Question: What type of tax is indicated in the document, personal property or real estate?
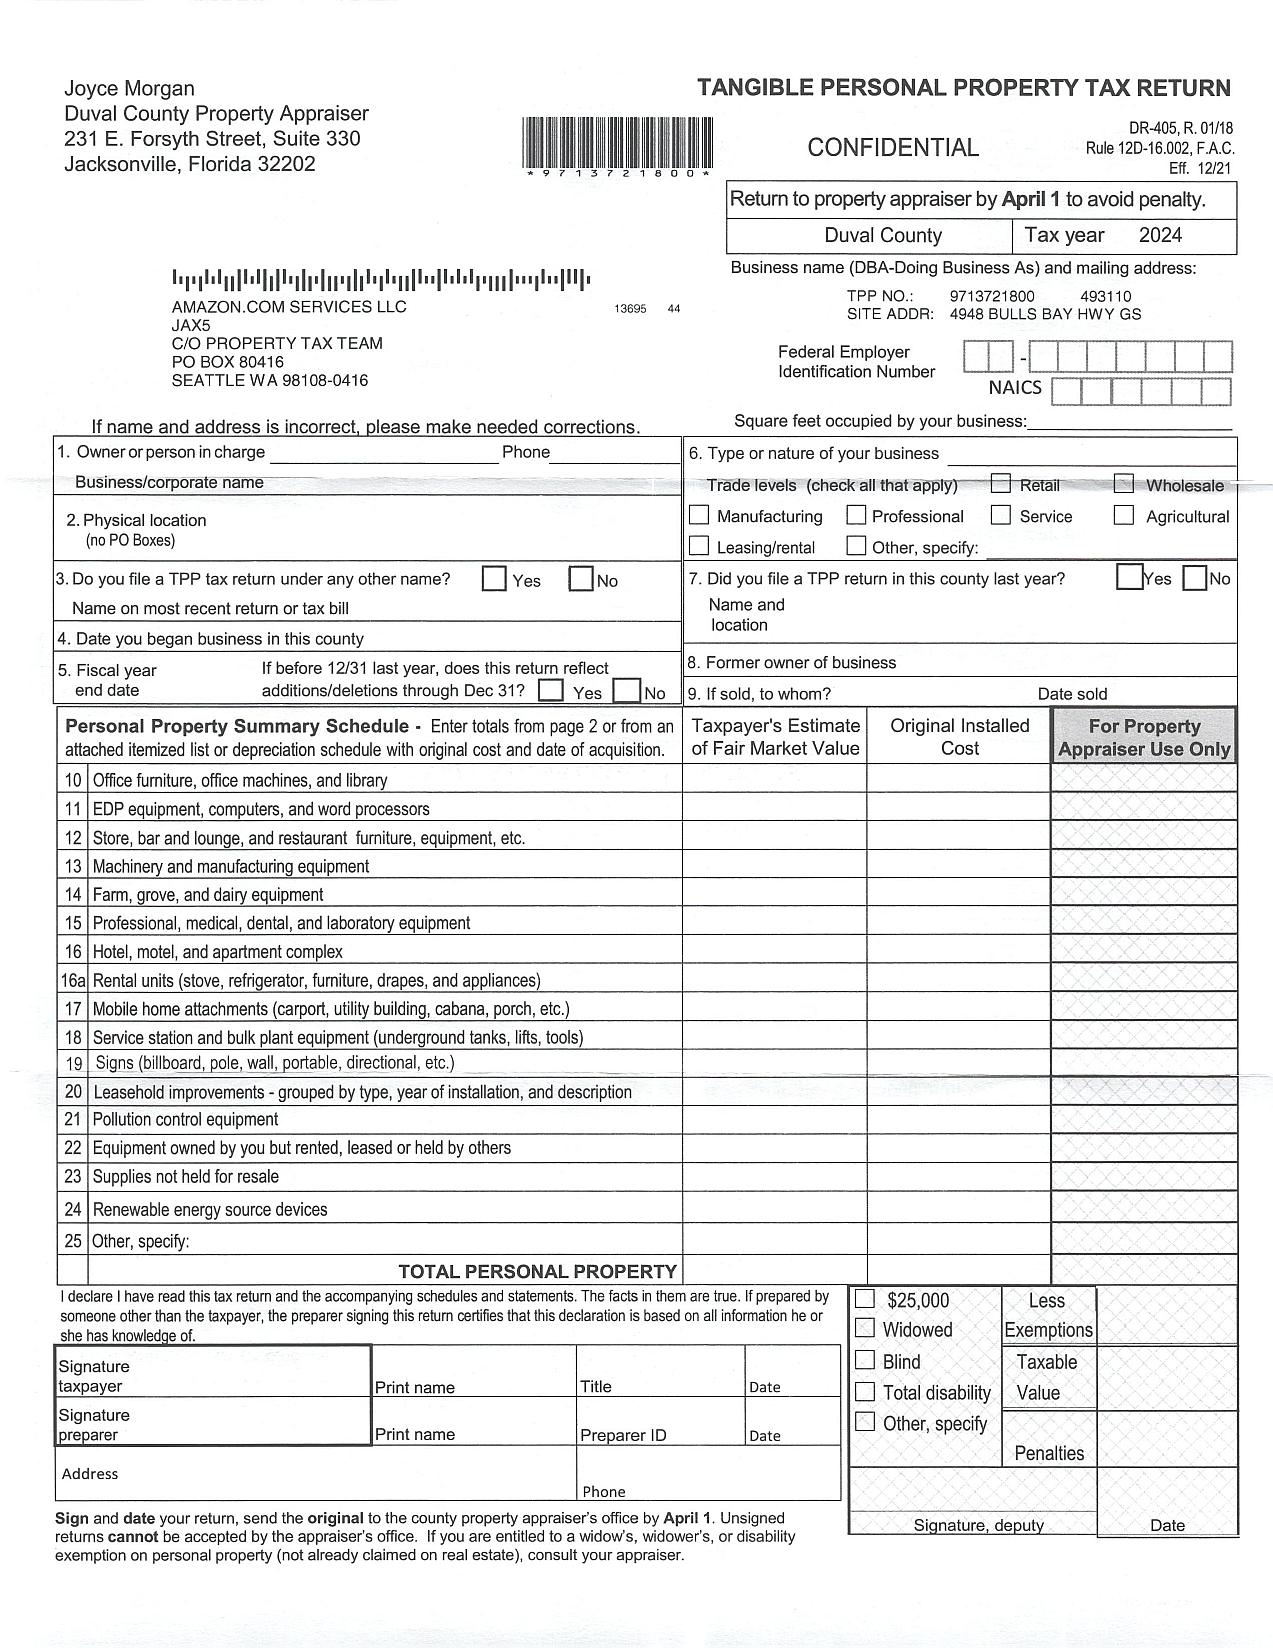
Answer: "Tangible Personal Property Tax Return"